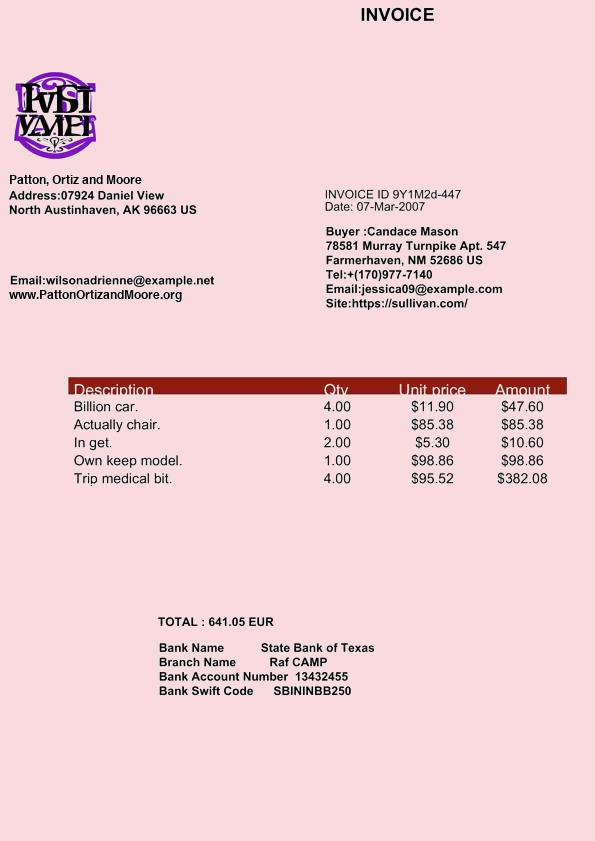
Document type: Invoice